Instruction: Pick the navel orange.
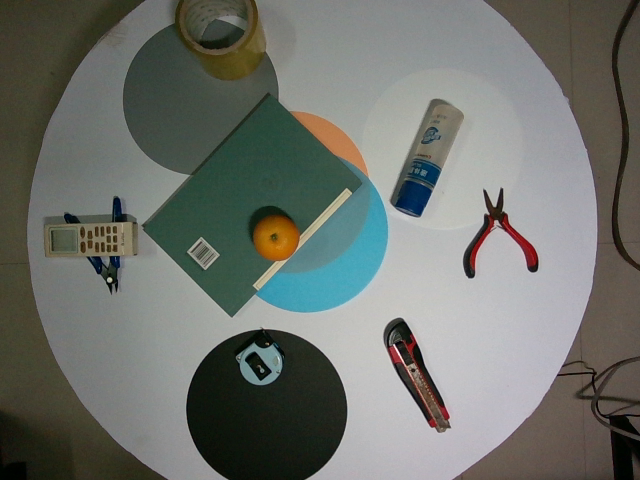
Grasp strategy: vertical